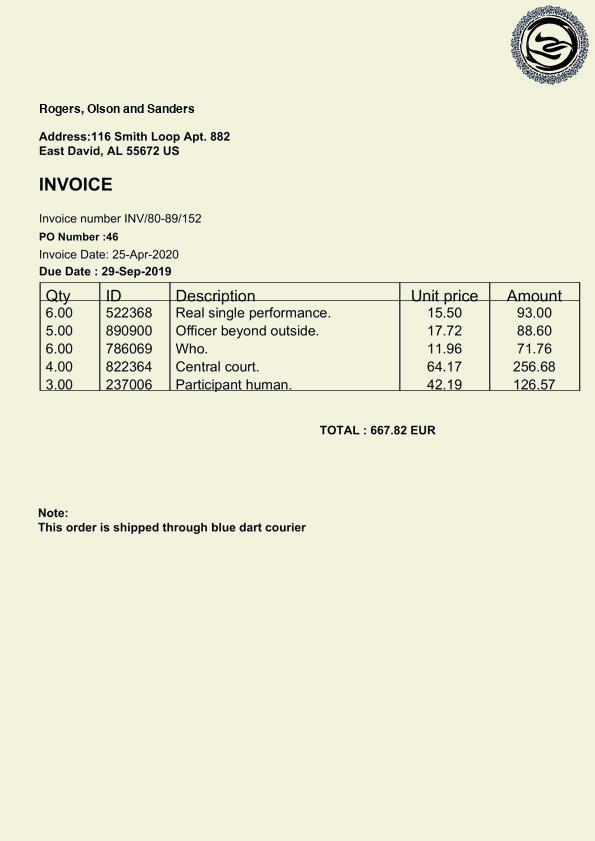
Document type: Invoice